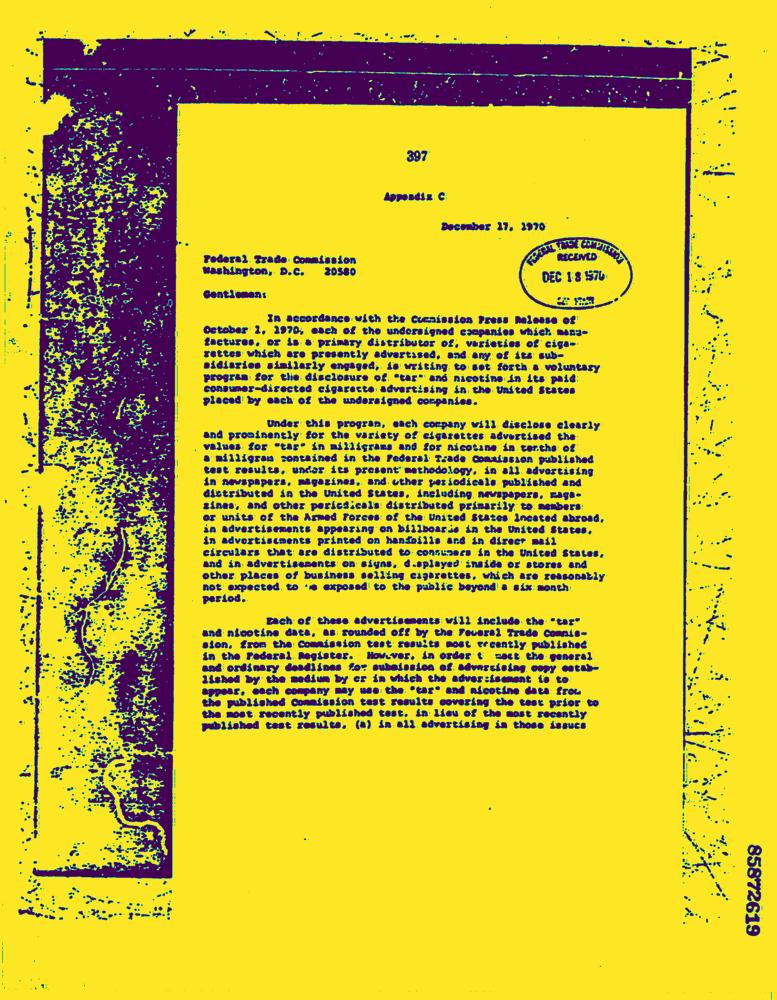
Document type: Letter-Doc